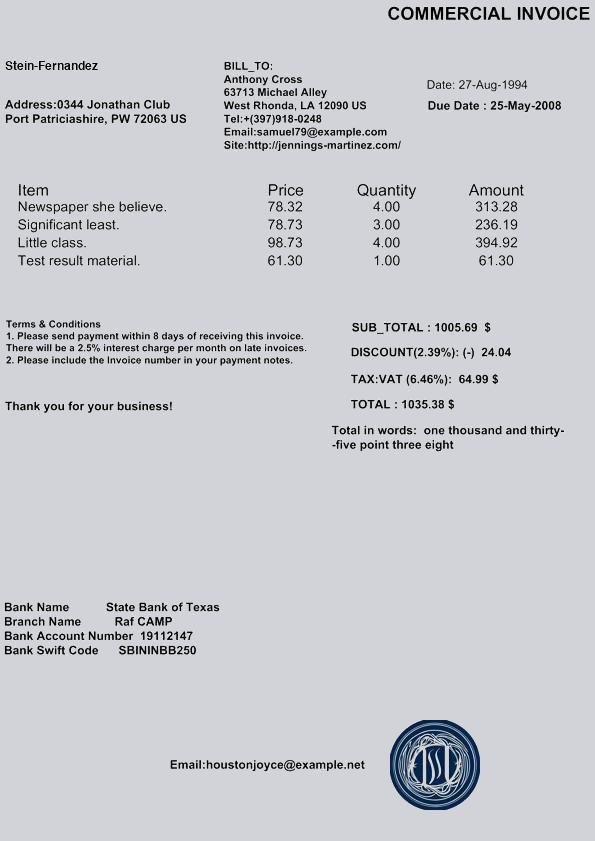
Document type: Invoice